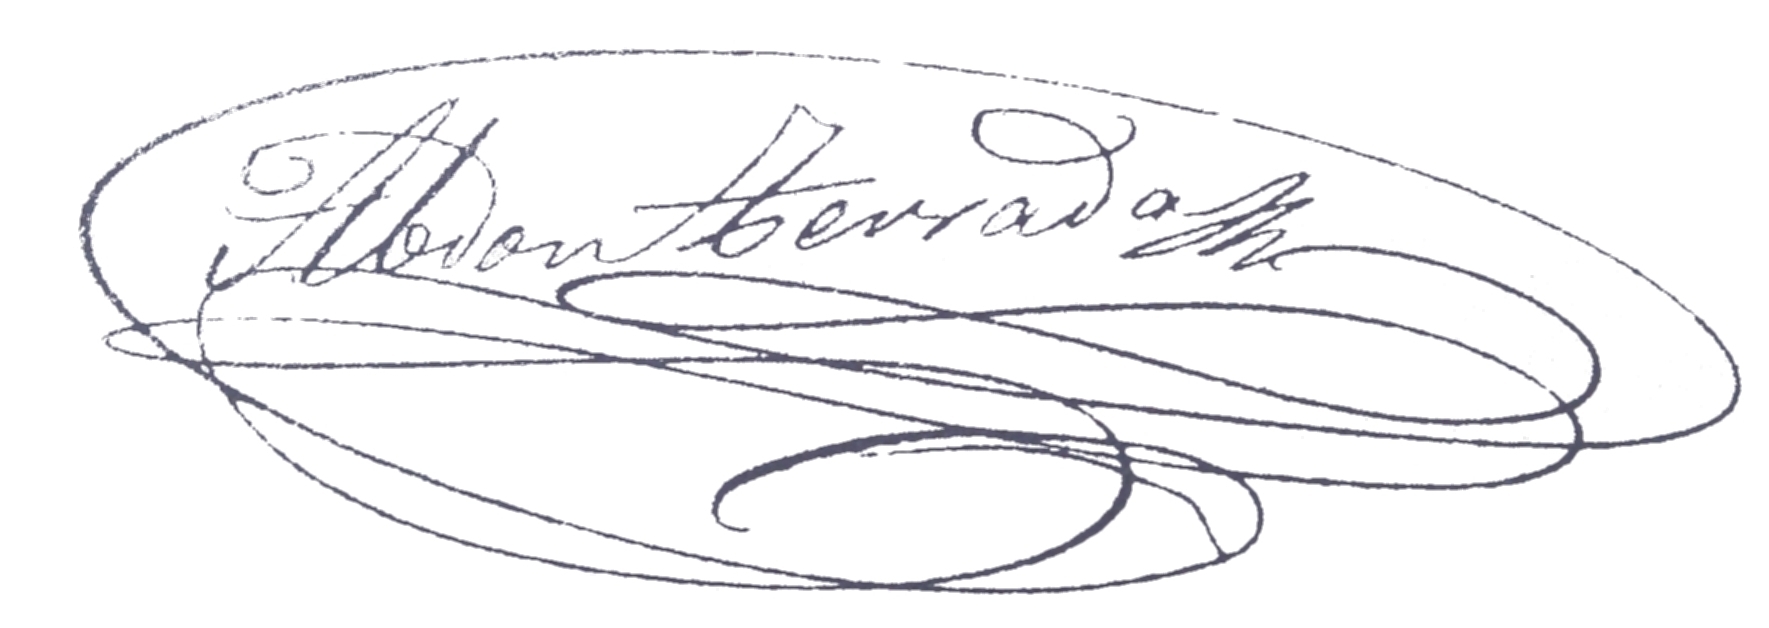
Signature of: abdó terrades